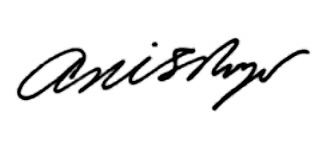
Signature of: arístides royo